Question: What could the diagnosis suggest?
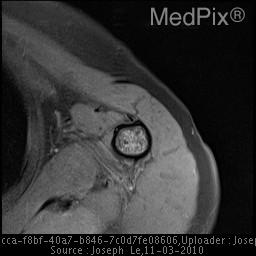
Answer: The possible diagnosis includes •  Enchondroma
•  Chondrosarcoma
•  Bone Infarct
•  Simple bone cyst
•  Fibrous dysplasia.